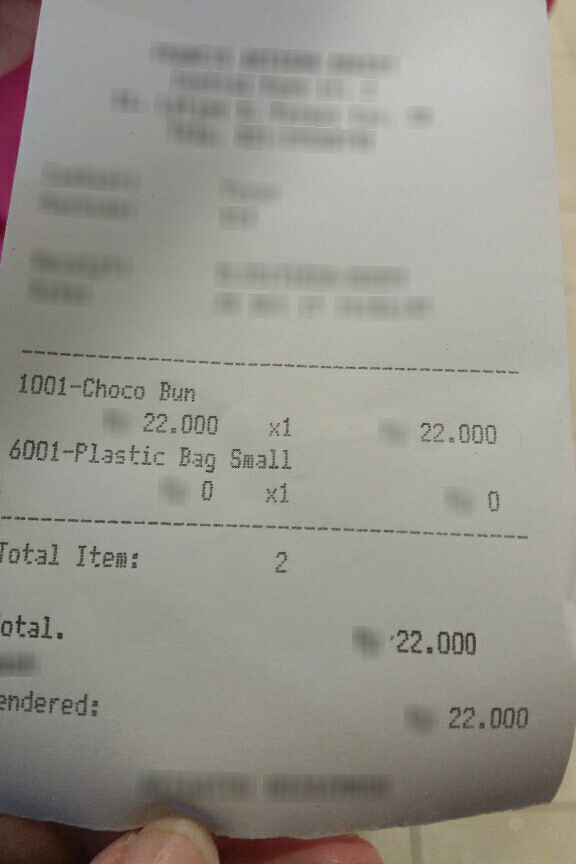
Number of items: 2
Total: 22.000
OCR text regions:
text: 1001-Choco
text: Bun
text: 22.000
text: x1
text: 22.000
text: 6001-Plastic
text: Bag
text: Small
text: 0
text: x1
text: 0
text: otal.
text: 22.000
text: endered:
text: 22.000
text: Total
text: Item:
text: 2